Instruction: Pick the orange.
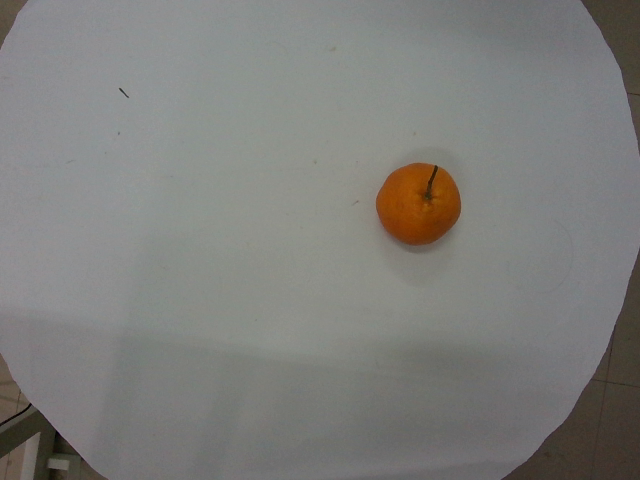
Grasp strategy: vertical